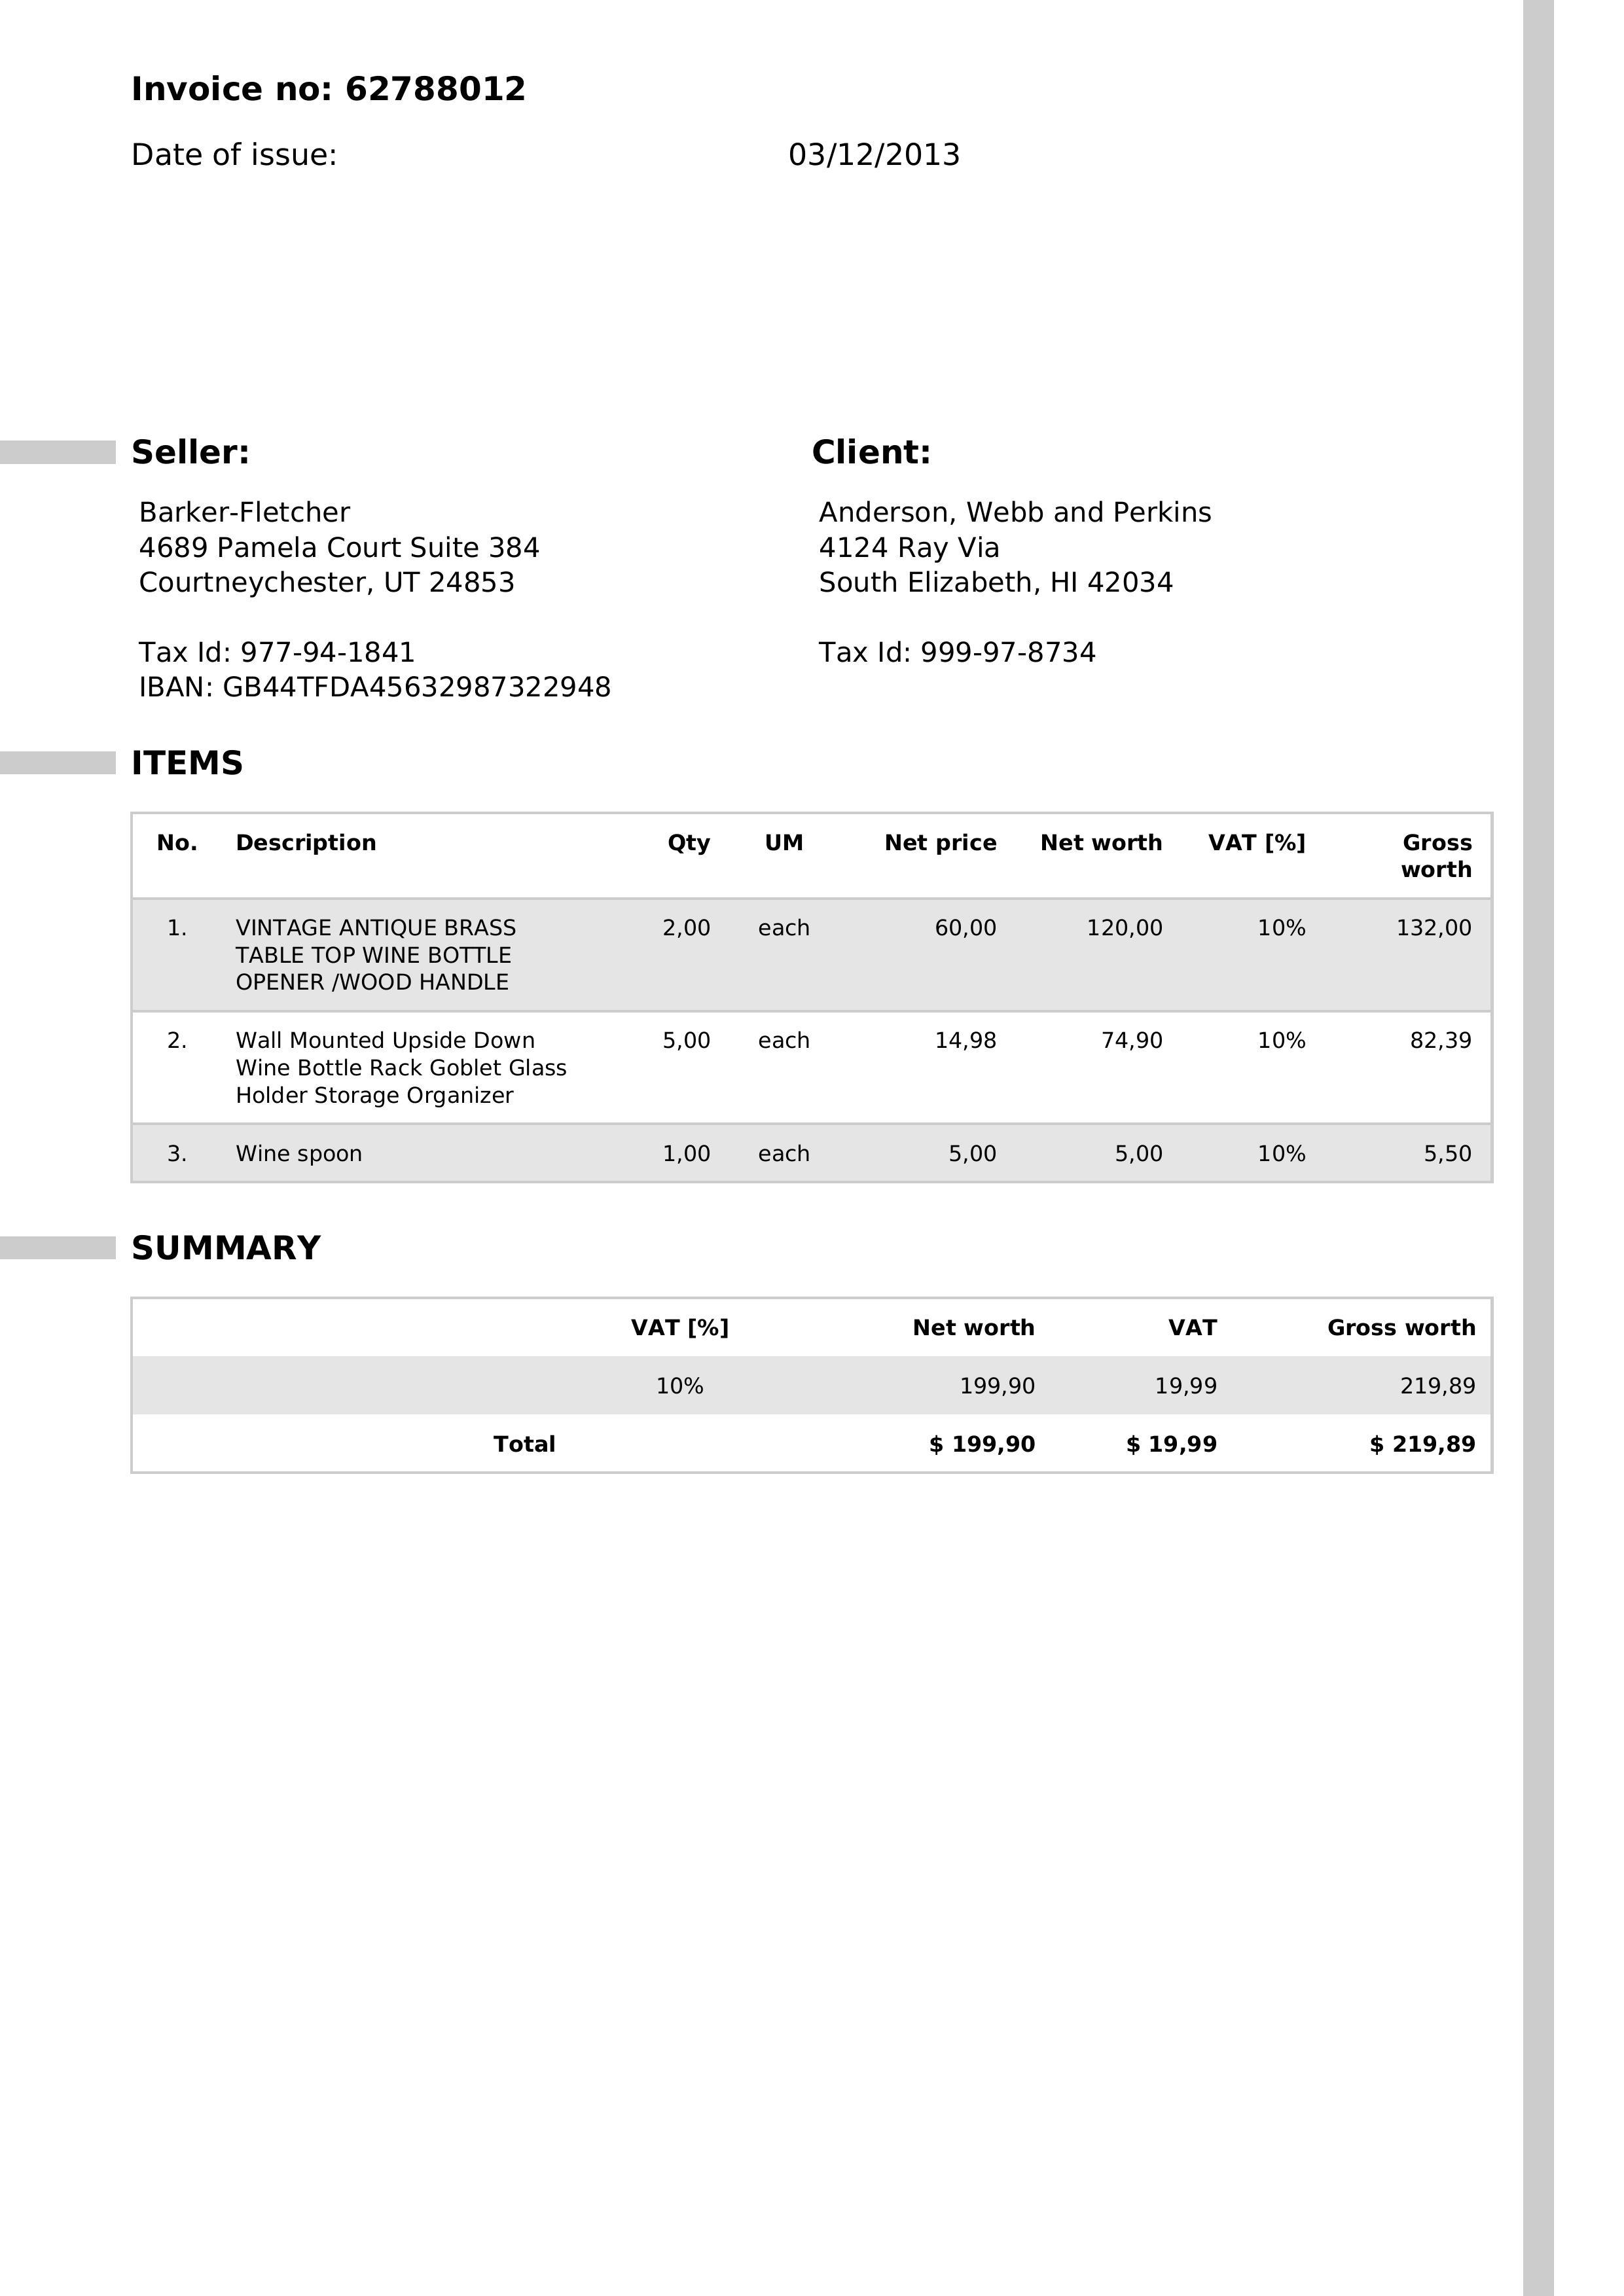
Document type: Invoice